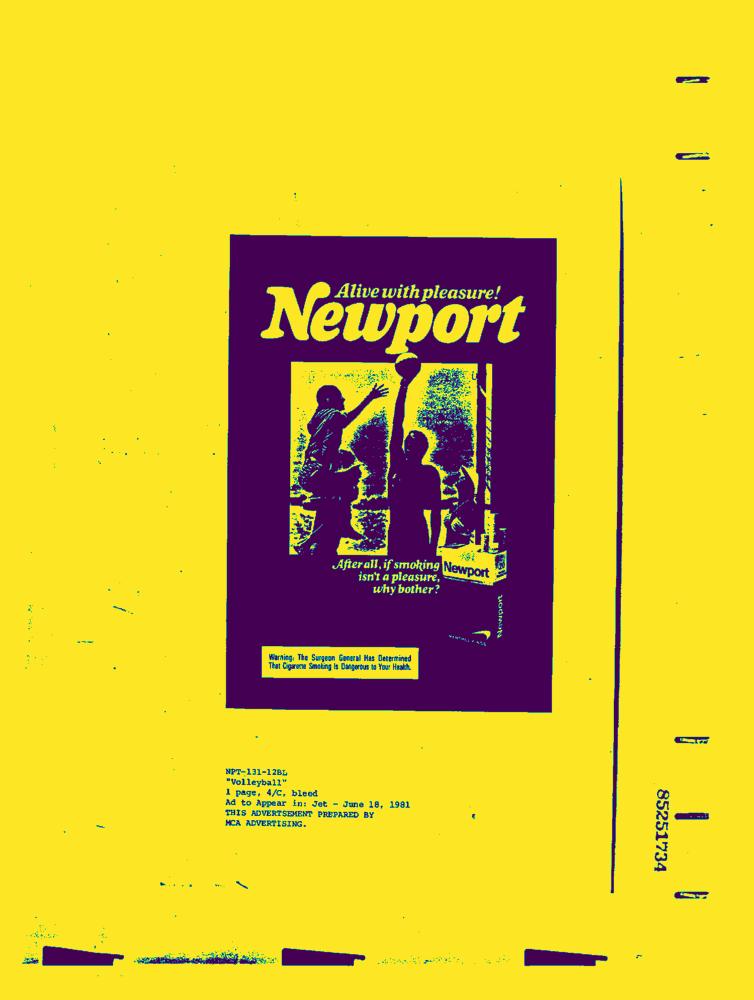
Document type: AD